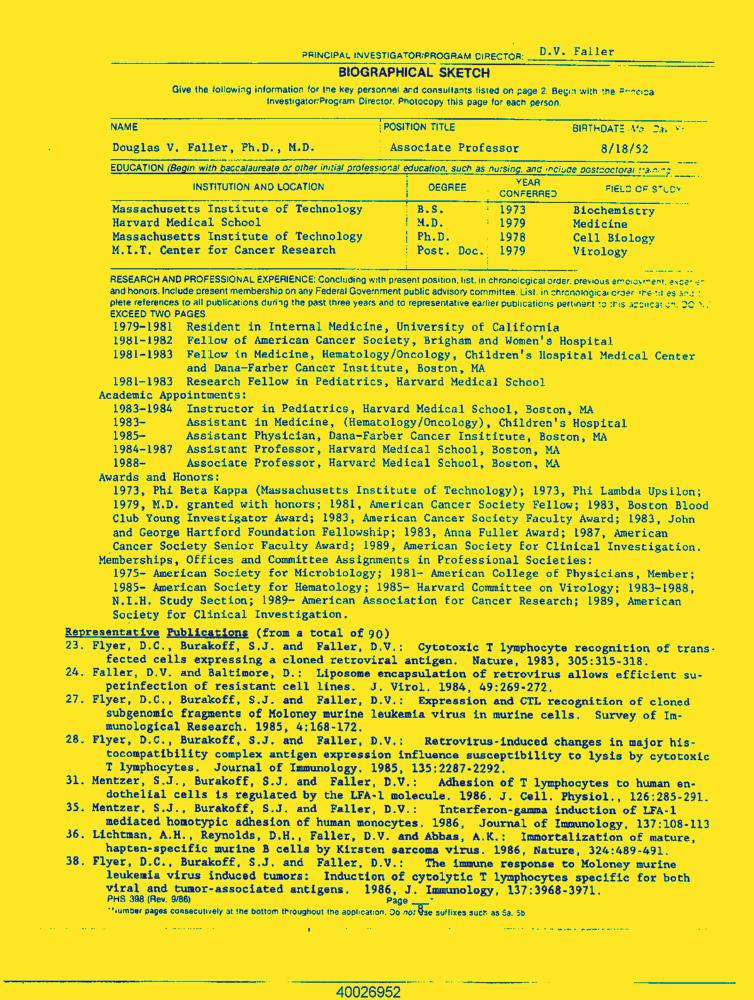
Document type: Resume-Doc